Question: What was observed in the imaging?
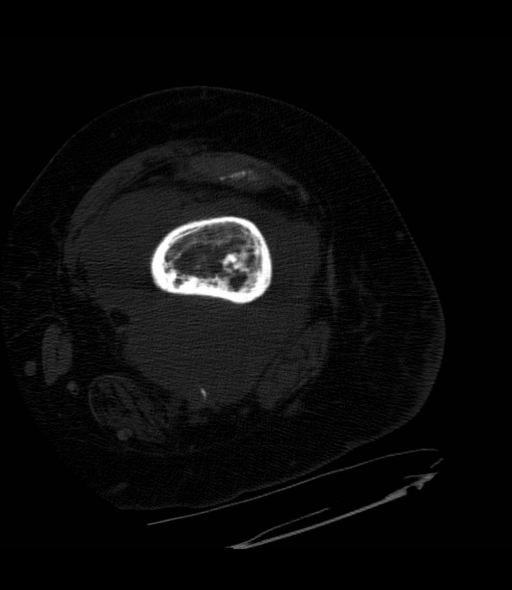
Answer: The imaging shows 1) Anteroposterior radiograph of the left knee demonstrates areas of osteolysis in the distal metaphysis of the femur.
2) Lateral radiograph of the left knee demonstrates extensive cortical thickening  with foci of osteolysis in the visualized distal femur and some deformity of the femur most marked in the distal metadiaphysis and the medial femoral condyle
3) 3-phase methylene diphosphonate (MDP) 99-m bone scintigraphy demonstrates increased radiopharmaceutical uptake in the distal left femur.  The 20-hour delayed fused images (99m Tc-MDP with 111-In-WBC) showed concordant dual tracer accumulation in the distal left femur consistent with osteomyelitis.
4) Axial CT of the left knee with bone windows demonstrates sclerotic medullary and cortical changes of the left mid and distal femur with cortical lucencies and acute nonfatty medullary inflammatory changes.  An osseous sequestrum is present in the distal posterior femur.  At the level of the condyles, the medullary canal communicates through a cortical defect into the soft tissues. Axial CT of the left femur with bone windows demonstrates sclerotic medullary and cortical changes of the left mid and distal femur with cortical lucencies and acute nonfatty medullary inflammatory changes.  An osseous sequestrum is present in the distal posterior femur.  At the level of the condyles, the medullary canal communicates through a cortical defect into the soft tissues..